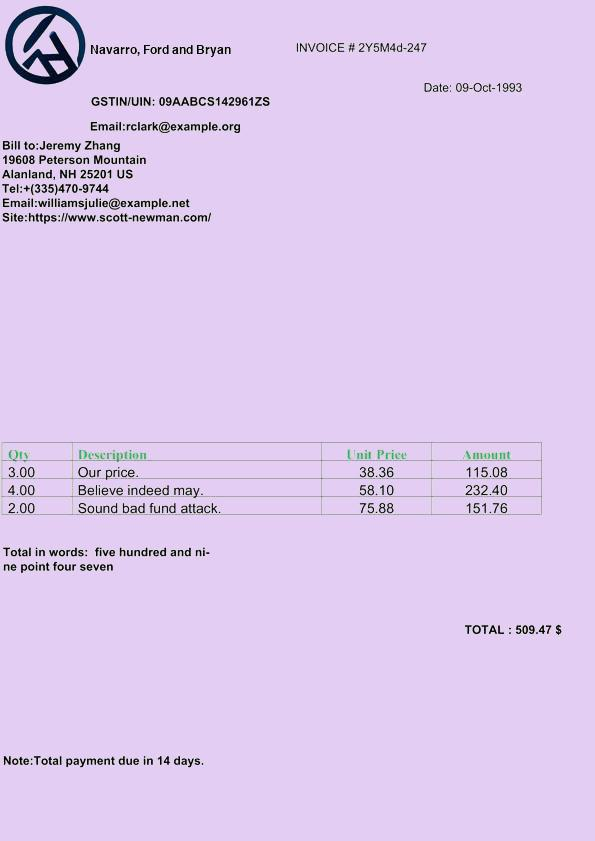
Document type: Invoice